Question: What is the suspected problem?
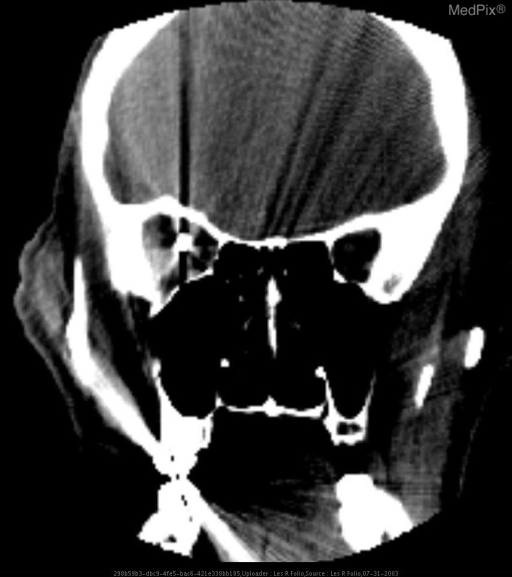
Answer: The findings suggest Radiopaque fragments in right orbit near expected location of the optic nerve. Note metallic fragment in right orbit with beam hardening artifact. Patient was in extreme pain, limited the exam, causing some movement and asymmetry. Concern about involvement of optic nerve since in center of orbit.. The patient might have a history of 27 y.o. man was in a combat firefight in Afghanistan..